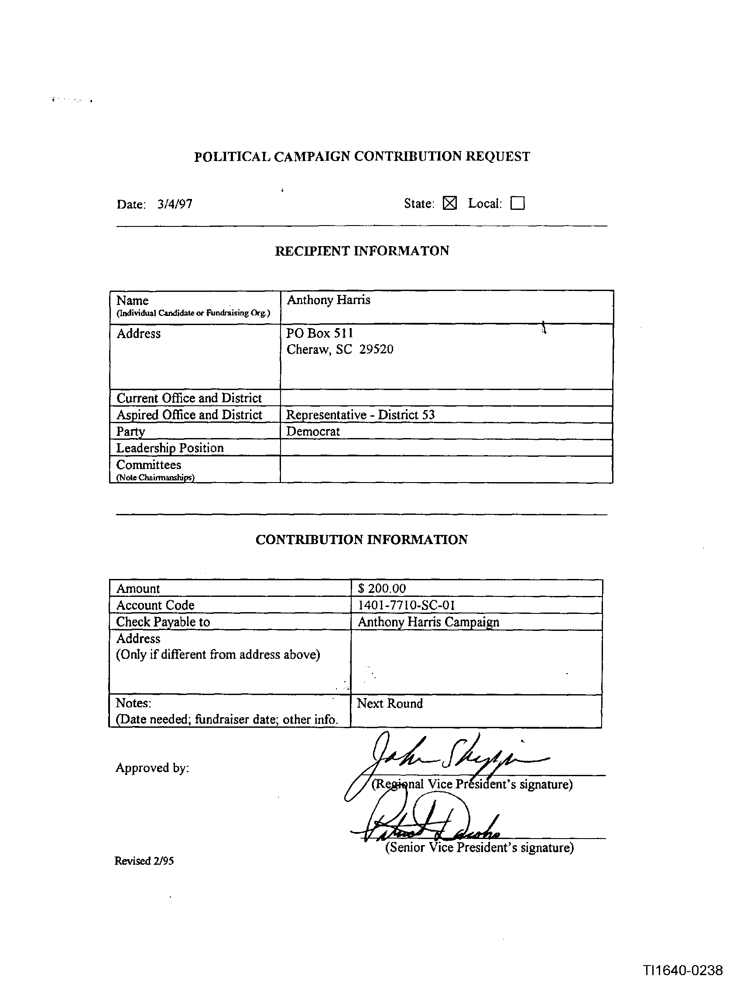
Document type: Invoice